Question: What do the imaging results show?
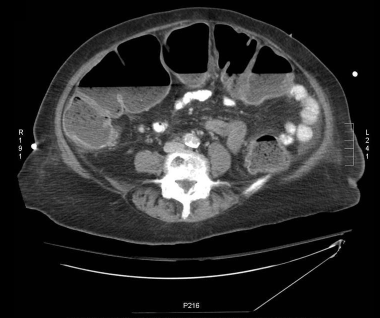
Answer: The imaging shows Supine Abdominal Film:  There is a large amount of air and stool seen throughout the colon.  The colon is diffusely dilated.  The cecum is dilated to 11.5cm.  The transverse colon is dilated to 9.5cm.  There is air seen to the level of the rectum.

CT, Abdomen/Pelvis with Intravenous and Enteric Contrast:  There is diffuse dilation of the colon with air and fluid levels present. There is diffuse wall thickening and enhancement in the rectosigmoid colon. The descending, transverse, and ascending colon are dilated to as much as 8.5cm.  The colonic wall enhances, but is not abnormally thickened.  There is contrast within the small bowel.  A small amount of air is seen within the small bowel and terminal ileum.  There is no evidence of perforation or extraluminal process. There is diffuse dilation of the colon with air and fluid levels present. There is diffuse wall thickening and enhancement in the rectosigmoid colon. The descending, transverse, and ascending colon are dilated to as much as 8.5cm.  These features are consistent with a diagnosis of toxic megacolon..